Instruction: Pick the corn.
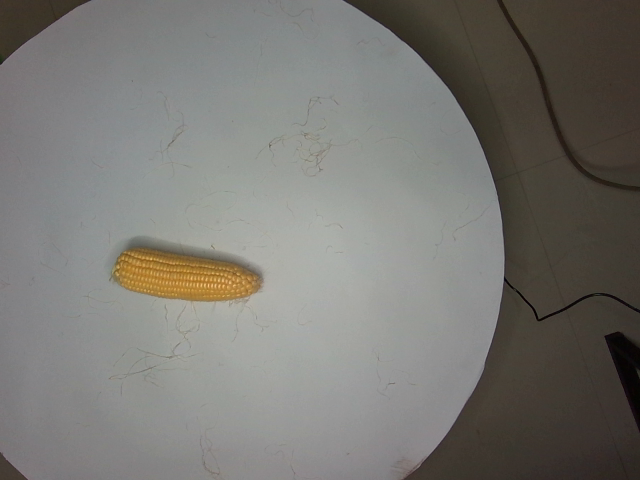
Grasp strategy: vertical